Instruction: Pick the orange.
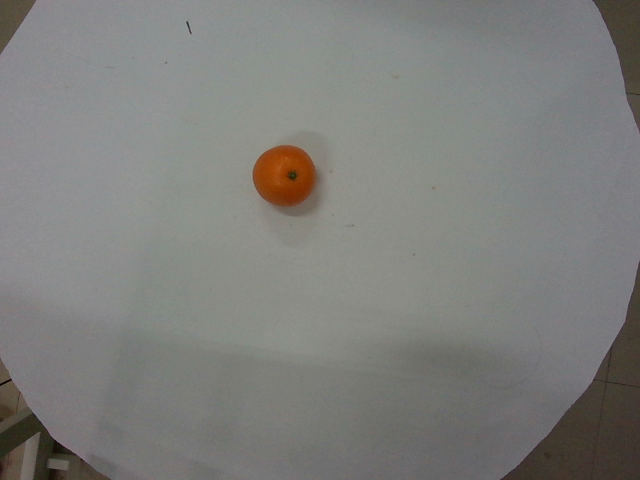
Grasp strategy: vertical